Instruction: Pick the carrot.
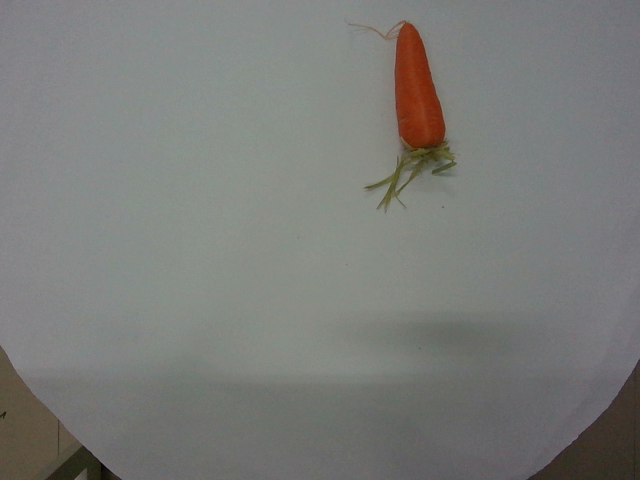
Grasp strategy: vertical